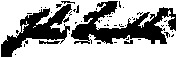
Signature of: john franklin